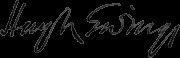
Signature of: hugh boyle ewing